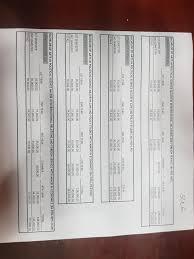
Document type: Invoice